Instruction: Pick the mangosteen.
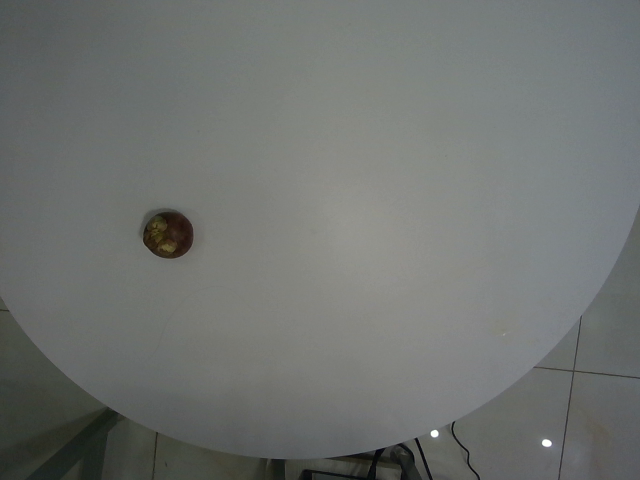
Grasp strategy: vertical